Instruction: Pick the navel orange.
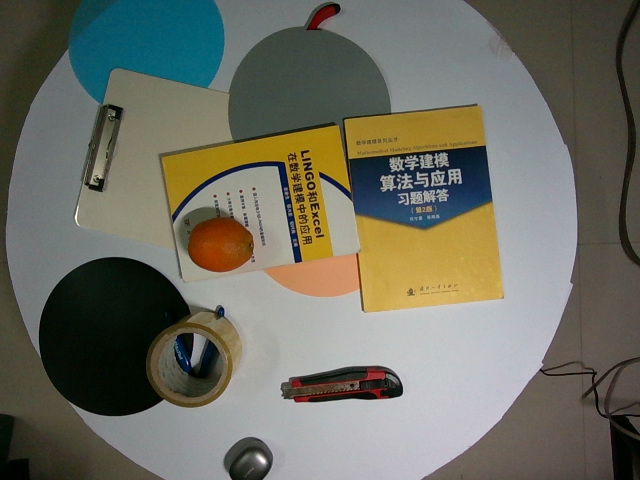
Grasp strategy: vertical